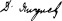
Signature of: dimitar yantchouleff